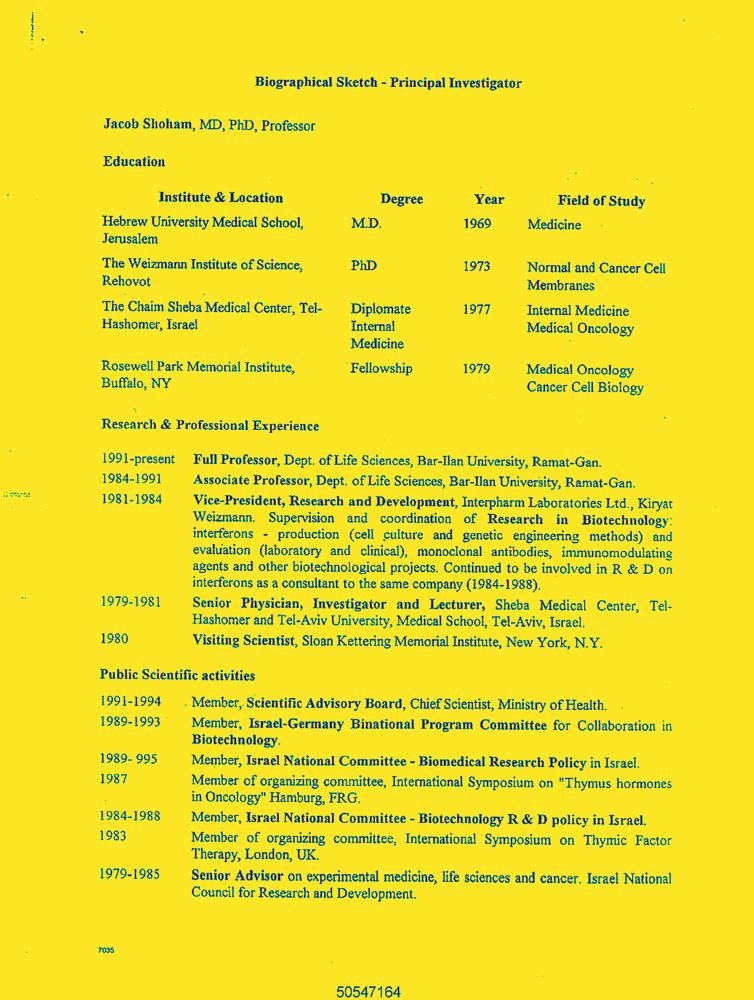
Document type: Resume-Doc